Question: What are the imaging findings?
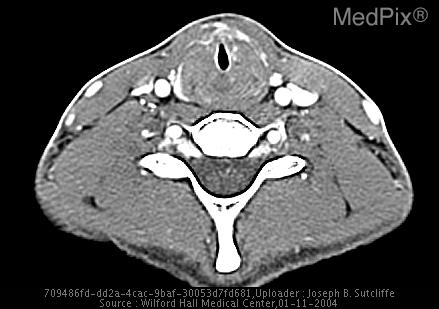
Answer: The imaging shows Image 1: AP neck radiographic demonstrates subglottic narrowing and loss of subglottic shouldering.
Image 2: Lateral neck radiograph demonstrates subglottic narrowing and posterior tracheal mucosal thickening and irregularity.
Image 3: Same as 2 with arrows and explanation.
Image 4: Axial CT demonstrates marked narrowing of the subglottic trachea with prominent paratracheal soft tissue thickening.
Image 5: Axial CT slightly lower than image 4 demonstrates a blind fistulus tract arising anterior right aspect of the subglottic trachea just inferior to the level of the stenosis.
Images 6,7: Demonstrate maxillary and ethmoidal sinus mucosal thickening.
Images 8,9: virtual bronchoscopy images demonstrate laryngeal anatomy and the area of stenosis seen below the cords.
Images 10,11: virtual bronchoscopy images slightly inferior than the prior images demonstrate the false cords, true cords, and stenotic segment.
Images 12,13: Reverse virtual bronchoscopy images (looking from the trachea toward the larynx) at the exact level of the tracheal pathology demonstrate mucosal thickening and irregularity with the opening of a fistulus tract along the right anterior trachea. The subglottic trachea is markedly narrowed to 4.5 mm and the surrounding soft tissue is thickened..